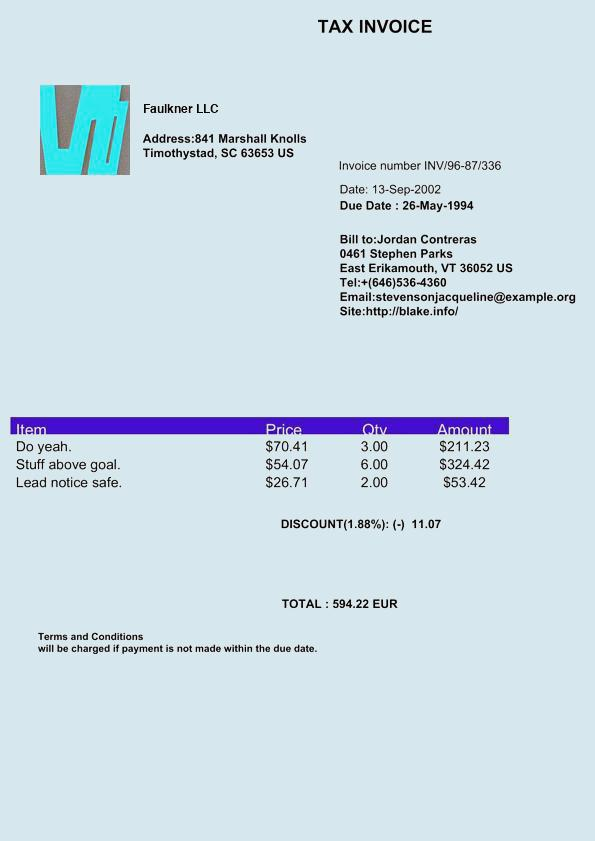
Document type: Invoice